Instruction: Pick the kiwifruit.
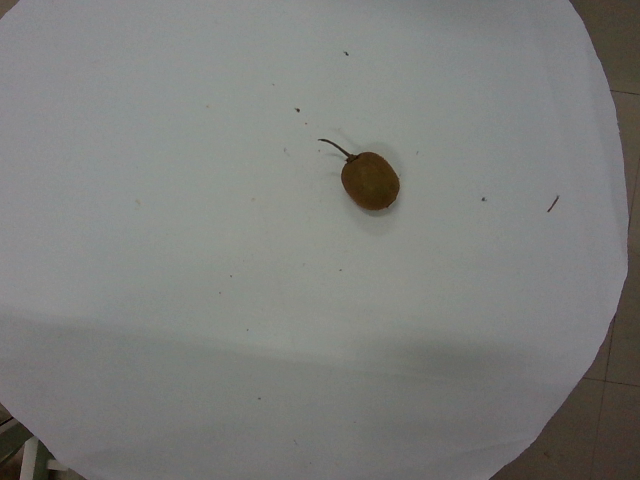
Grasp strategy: vertical